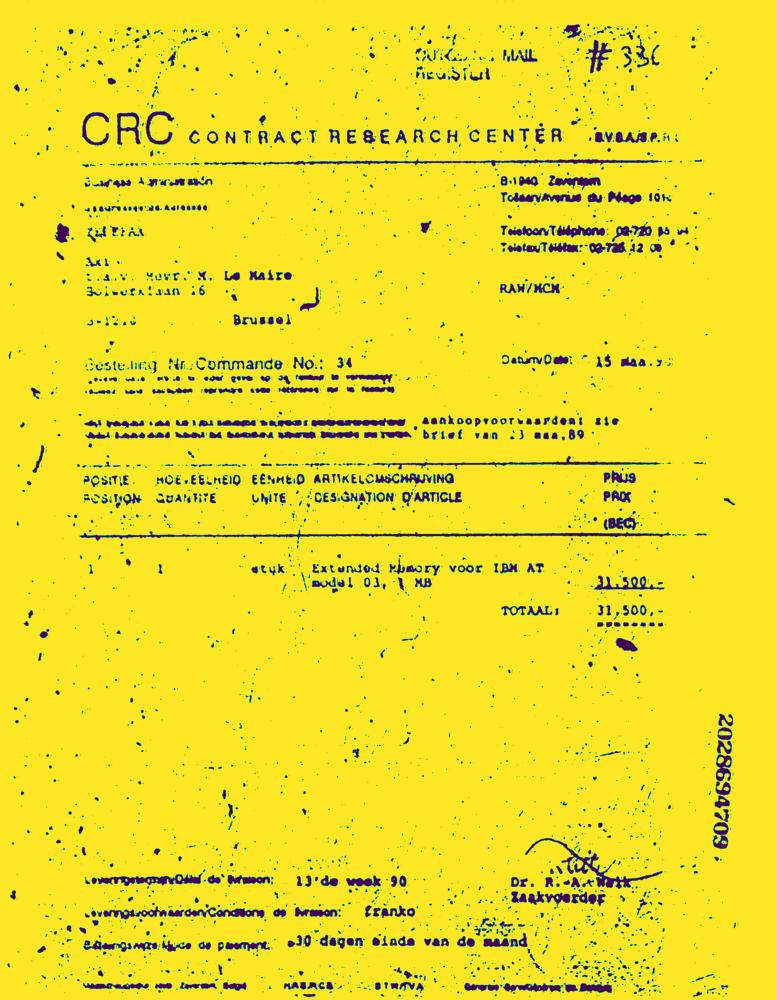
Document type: Invoice-Doc